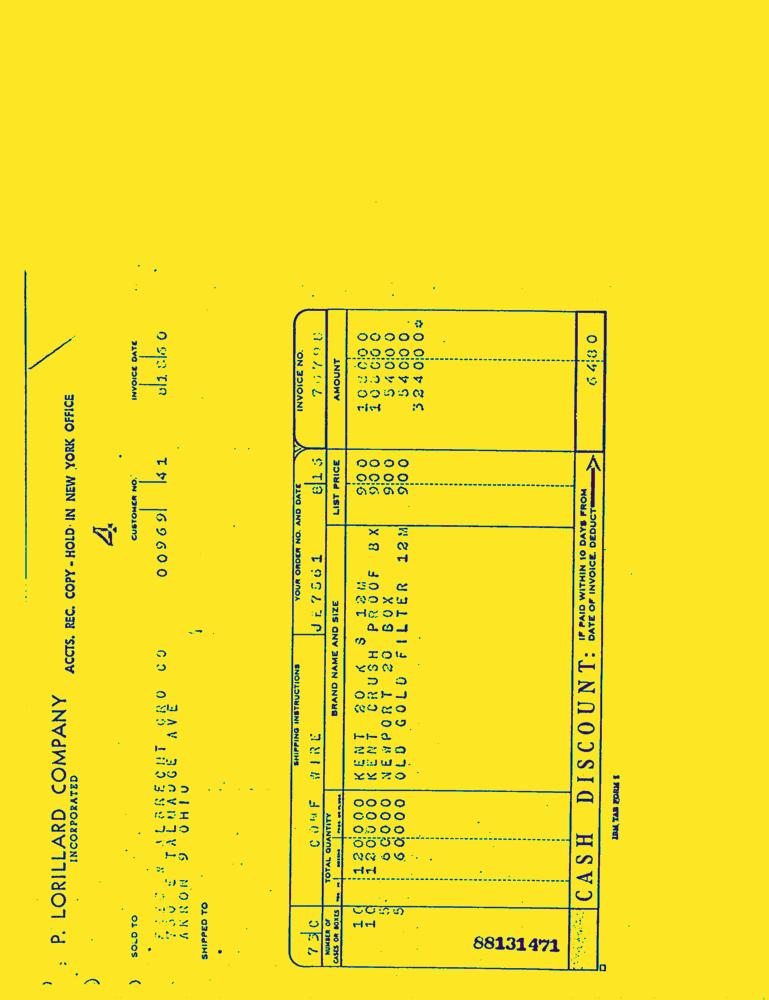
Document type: Invoice-Doc